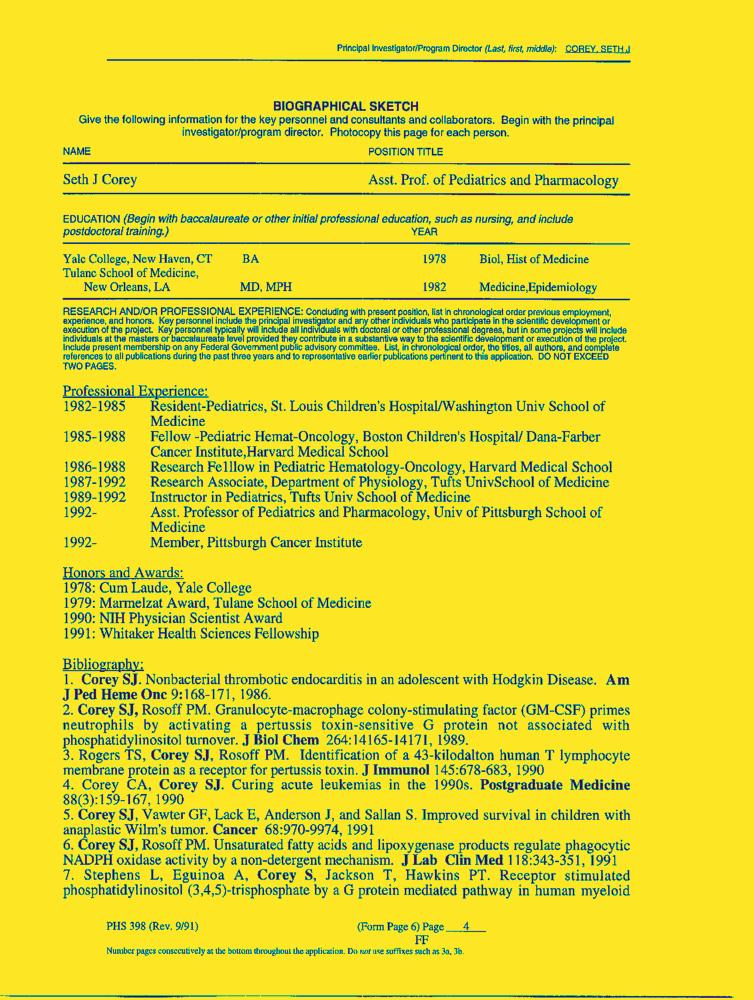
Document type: Resume-Doc